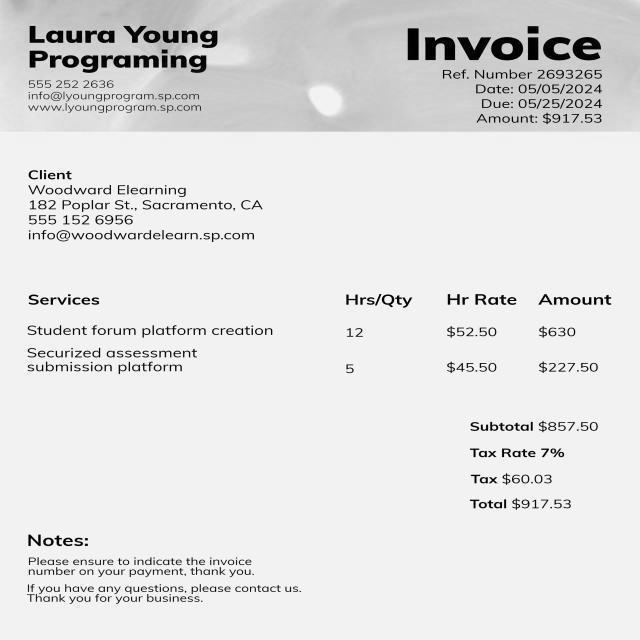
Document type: Invoice